Retrieve the amount in words, amount in figures, name of the payee, date on the cheque, and the bank name from the image.
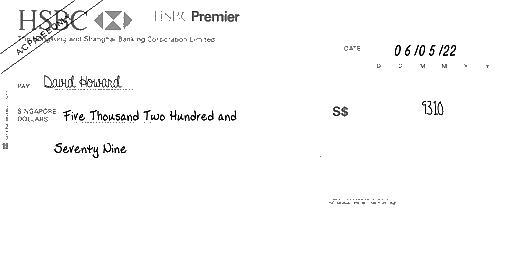
amt_in_words: Five Thousand Two Hundred and Seventy Nine
amt_in_figures: 9310
payee_name: David Howard
bank_name: HSBC
cheque_date: 06/05/22